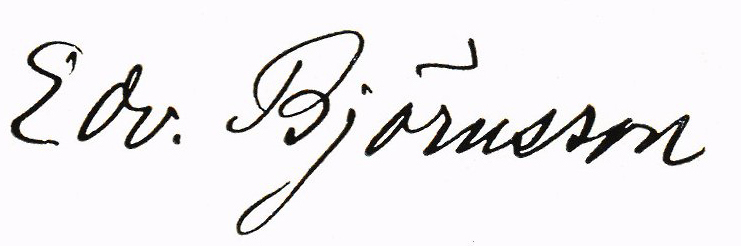
Signature of: edvard björnsson